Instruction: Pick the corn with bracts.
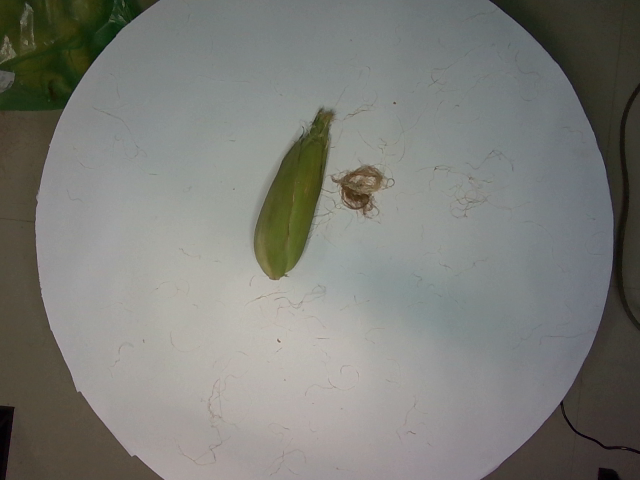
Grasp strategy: vertical